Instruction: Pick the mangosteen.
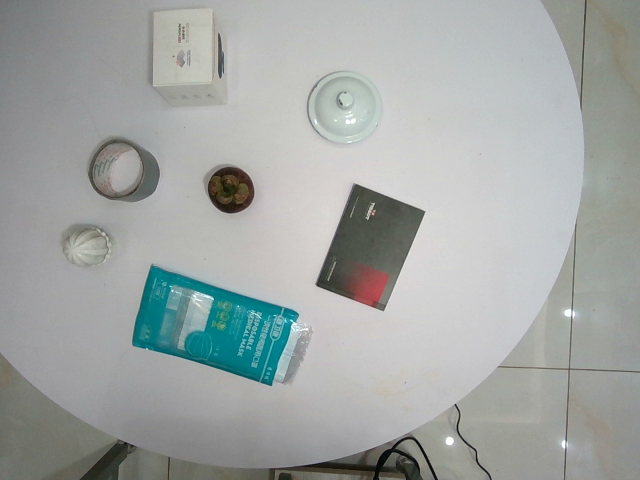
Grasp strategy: vertical